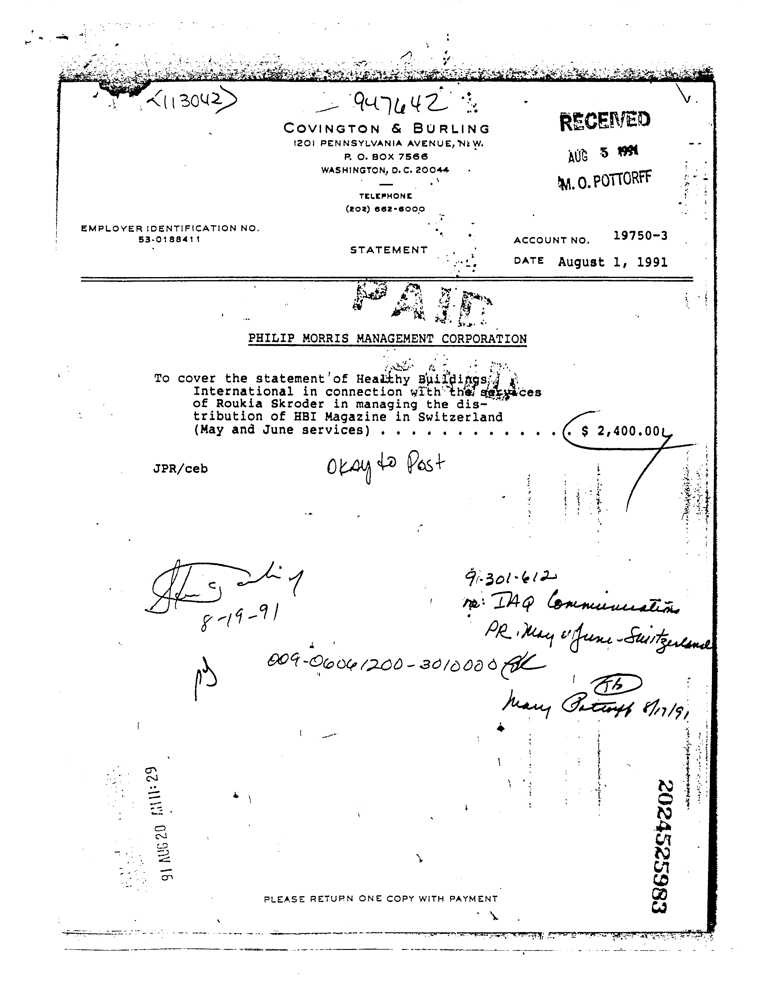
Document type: Invoice